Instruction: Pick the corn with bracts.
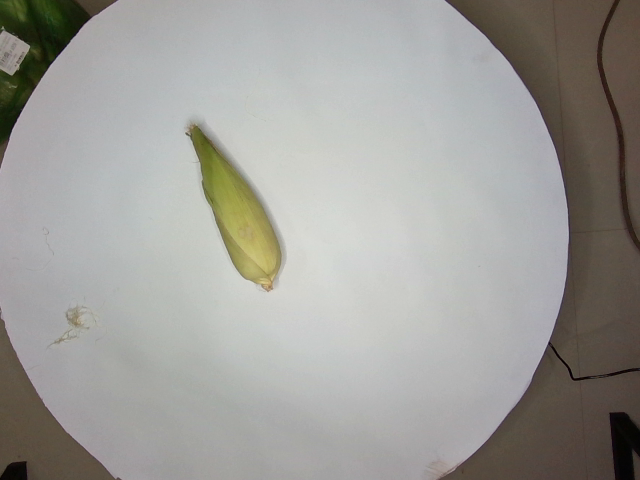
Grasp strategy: vertical